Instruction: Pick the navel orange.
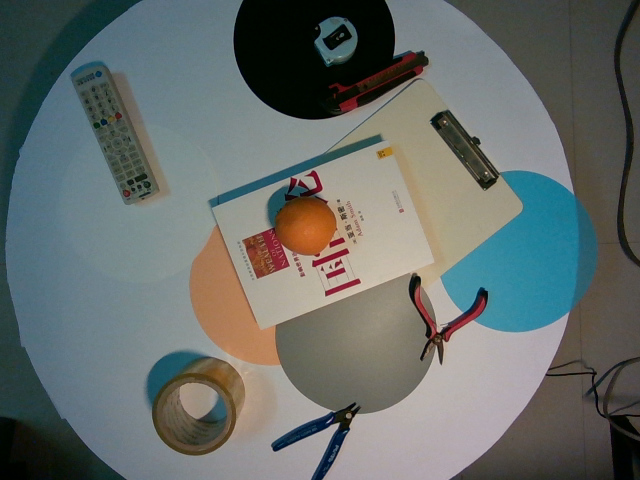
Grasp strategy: vertical